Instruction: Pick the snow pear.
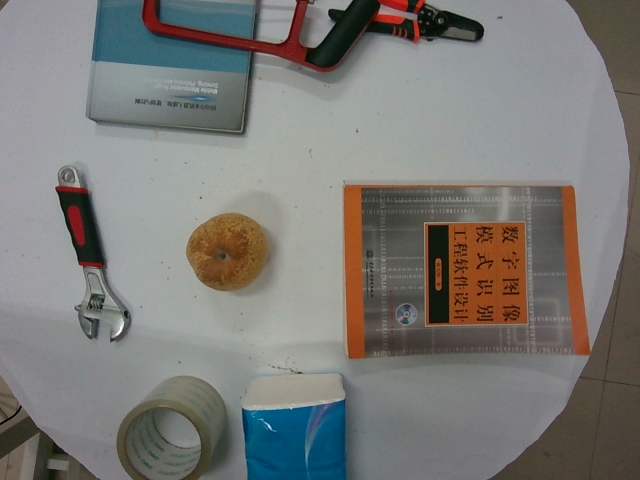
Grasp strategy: vertical